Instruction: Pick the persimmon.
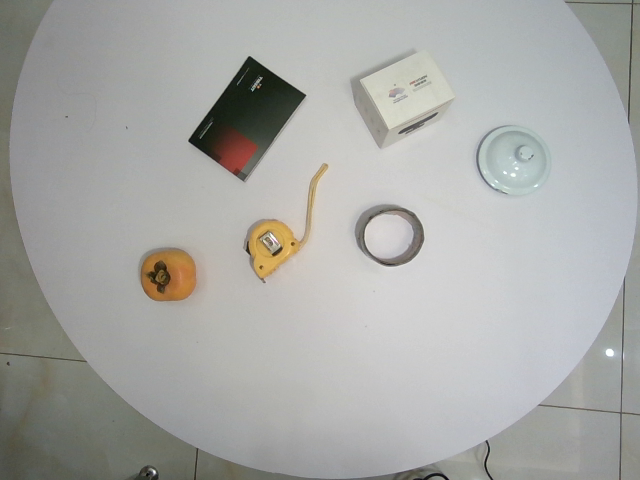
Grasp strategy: vertical